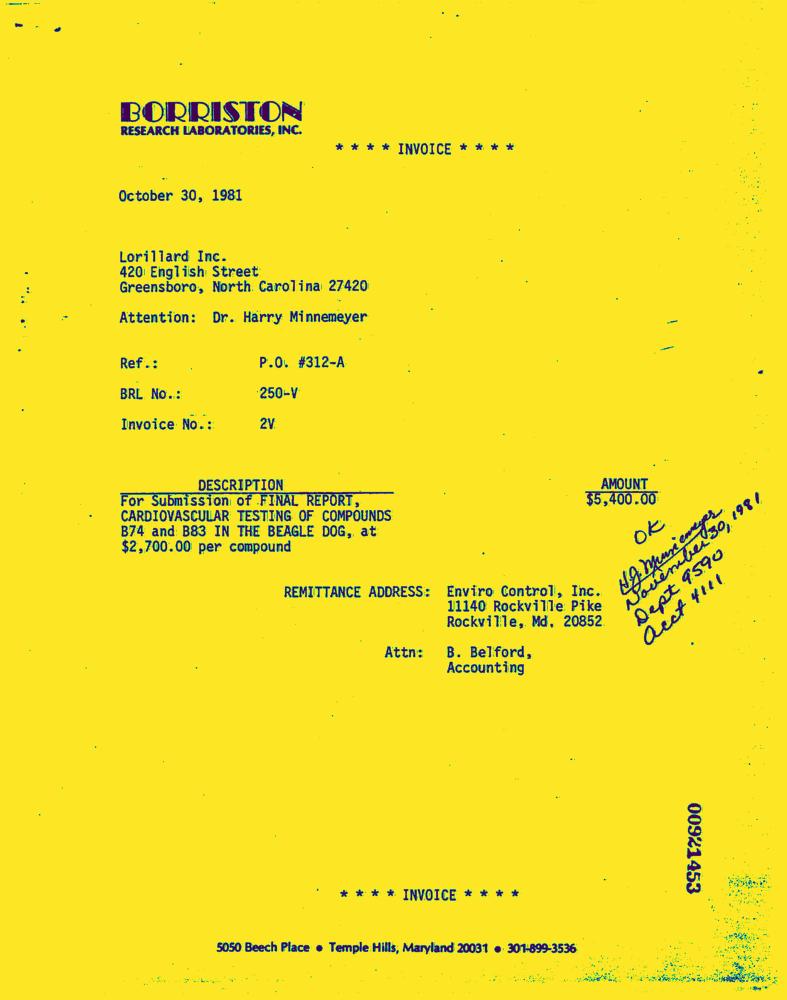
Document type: Invoice-Doc